Question: Can you provide the account number mentioned in the document?
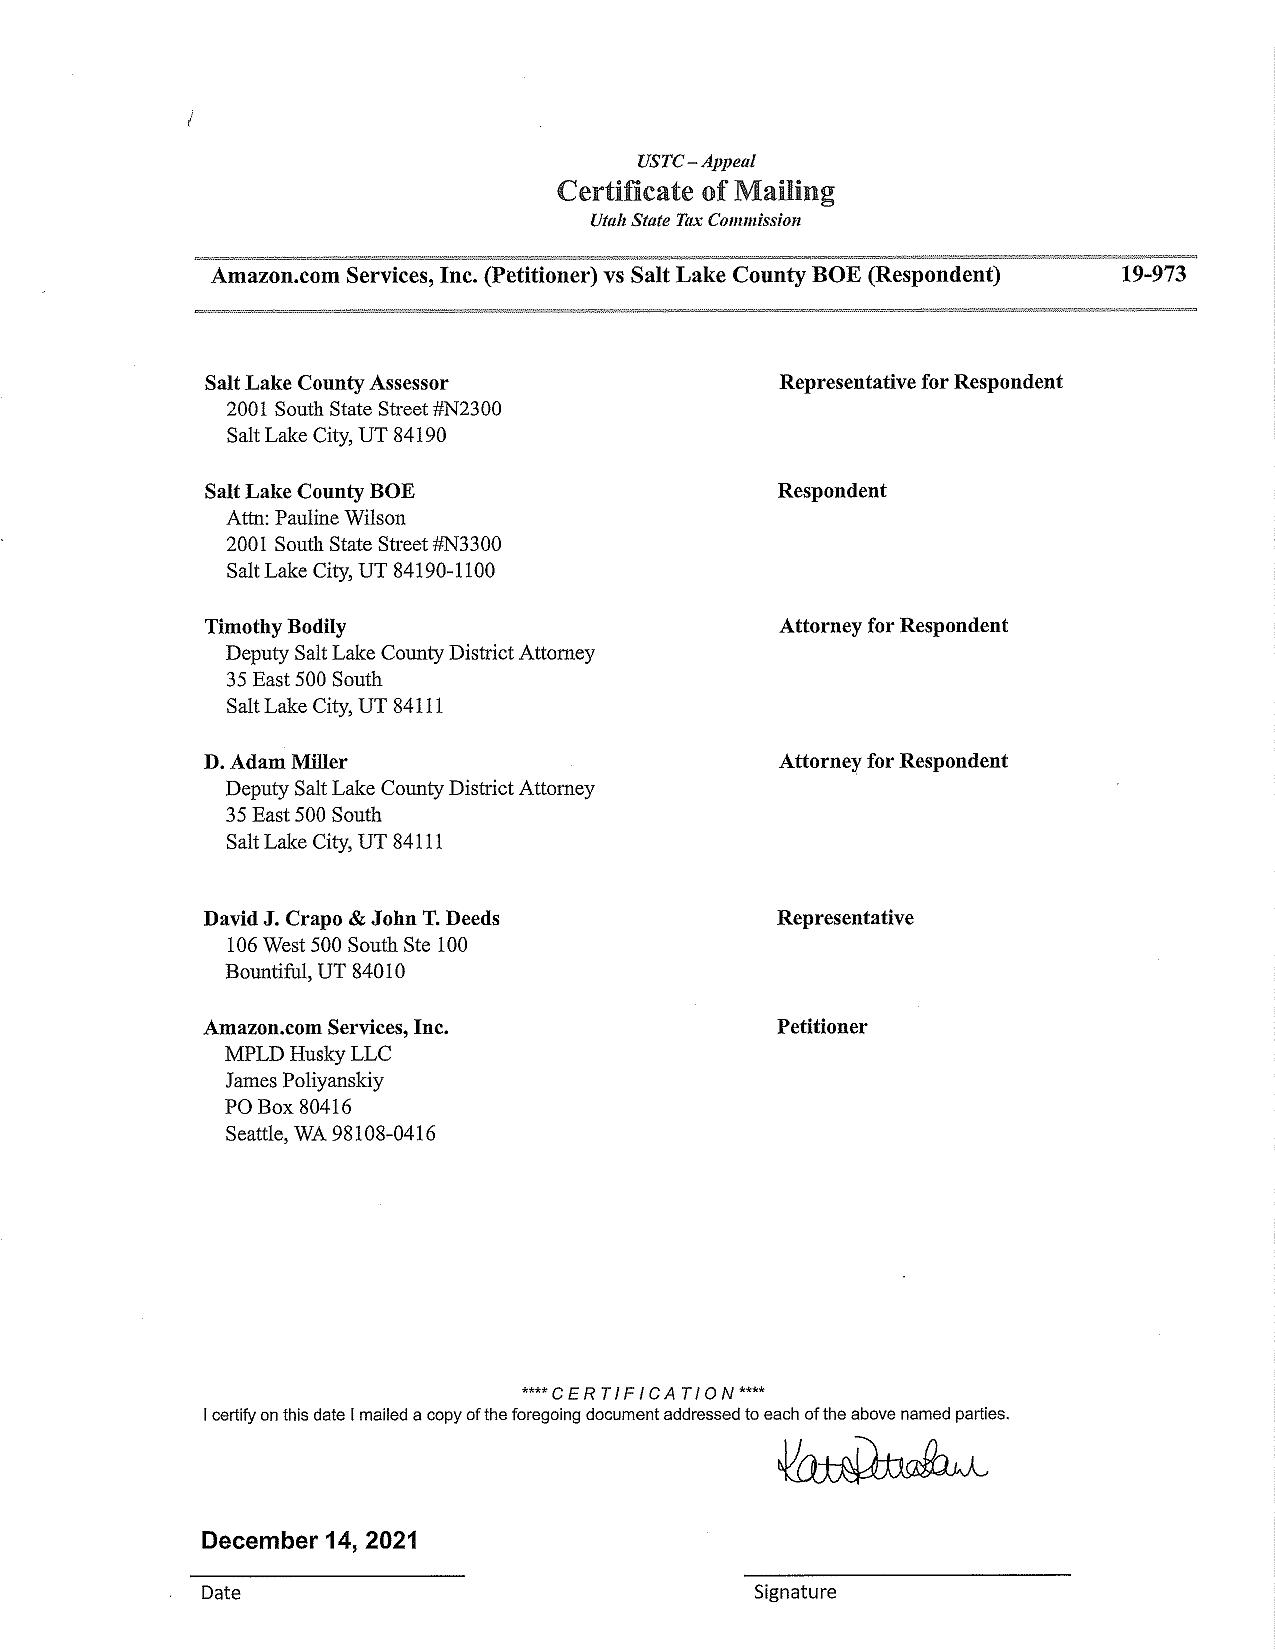
Answer: "19-973"